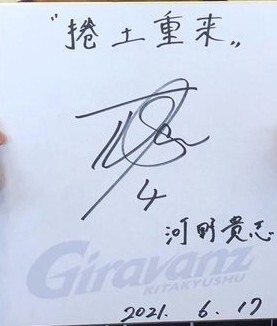
Signature of: takashi kawano